Question: What is the property identification or parcel number listed?
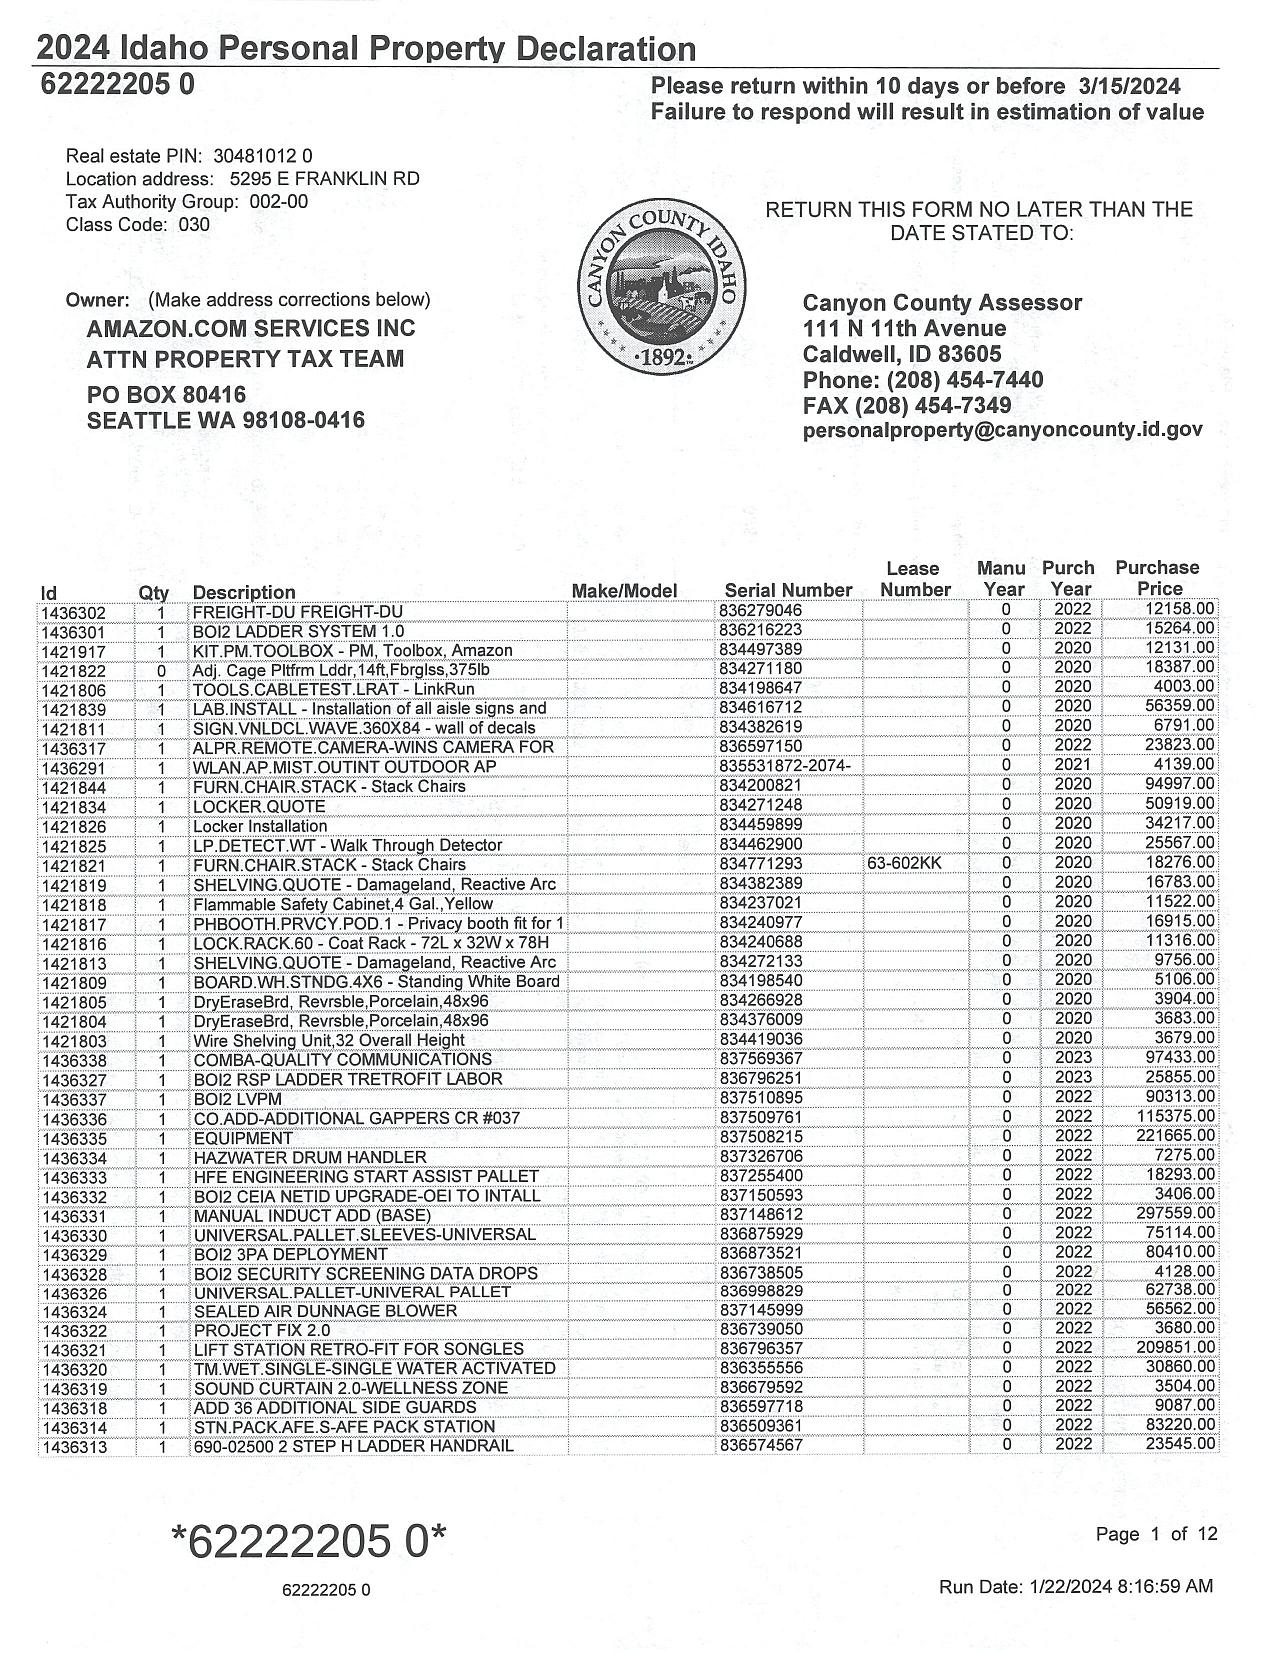
Answer: "304810120"